Question: What is the property identification or parcel number listed?
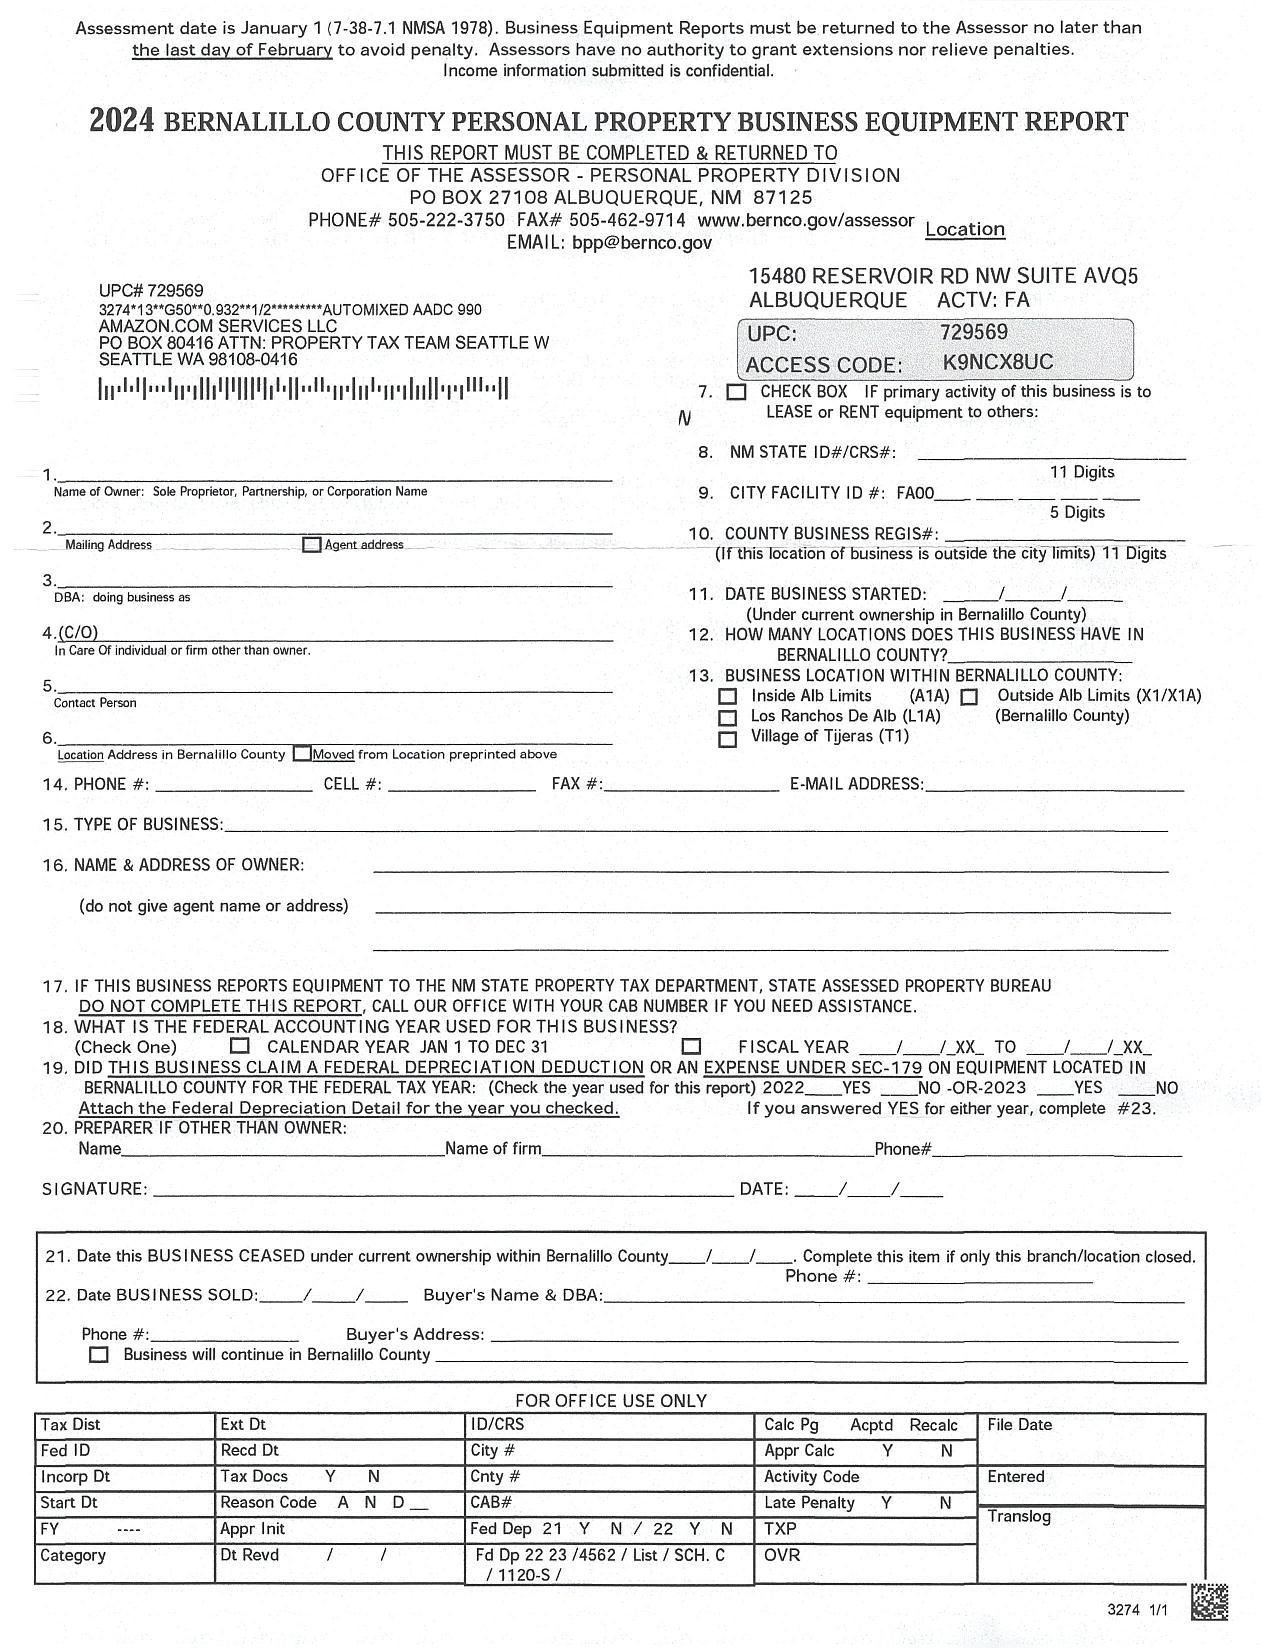
Answer: "729569"